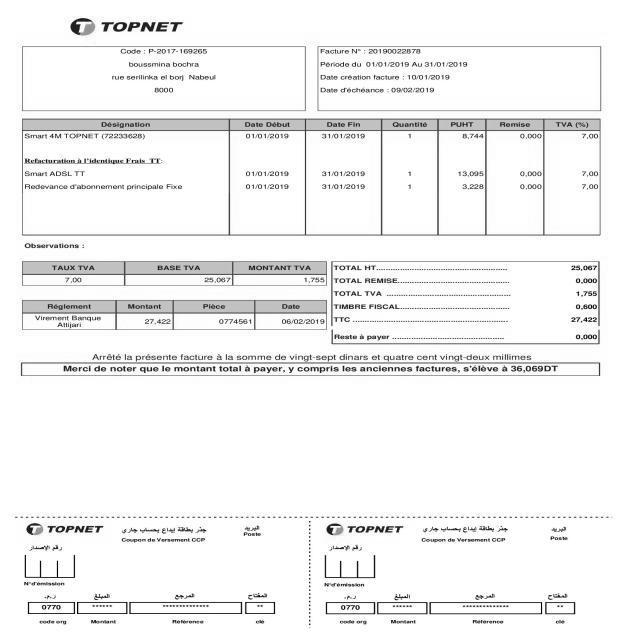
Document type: Invoice